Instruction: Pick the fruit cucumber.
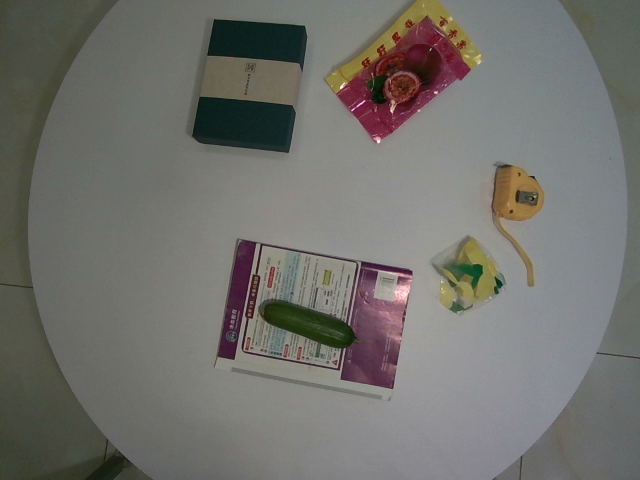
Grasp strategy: vertical